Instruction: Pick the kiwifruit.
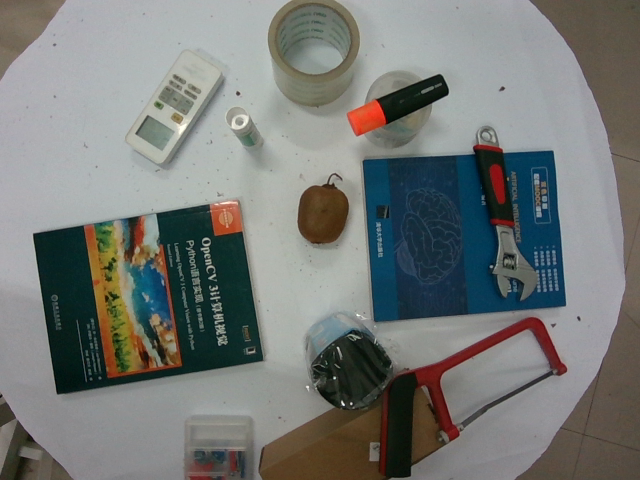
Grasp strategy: vertical